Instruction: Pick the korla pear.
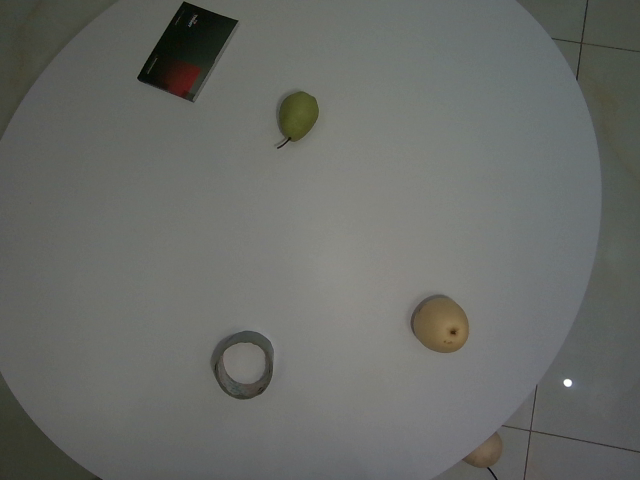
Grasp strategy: vertical